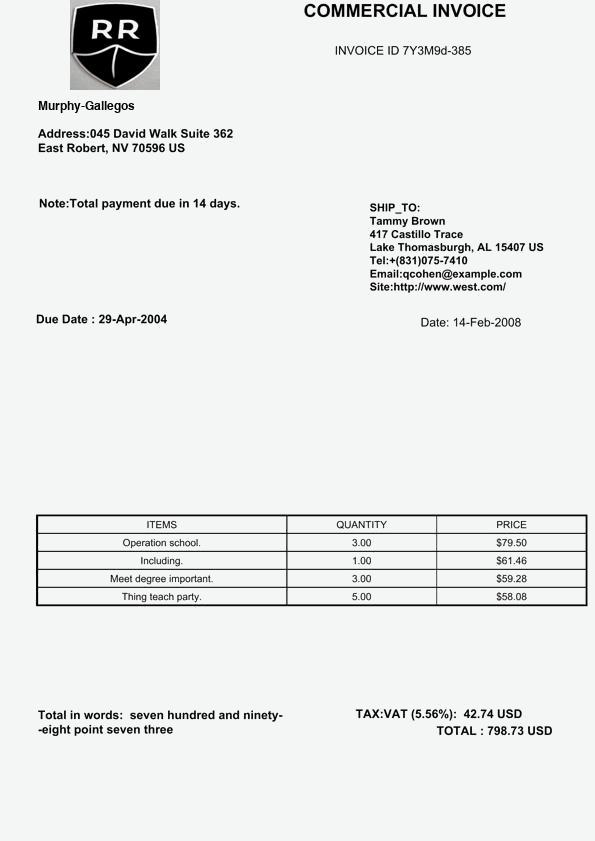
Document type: Invoice